Question: How is the history relevant to the case?
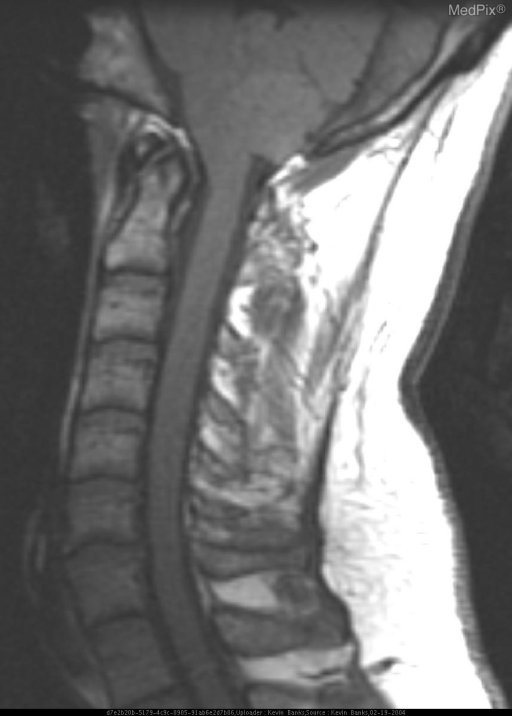
Answer: The patient's history of A 32 year-old male presented to his primary care provider with unremitting neck pain. He denied any history of trauma. The patient was unresponsive to conservative therapy and plain-film radiographic evaluation was negative. Patient was subsequently referred for a cervical spine MR for further evaluation. is key in understanding the case.